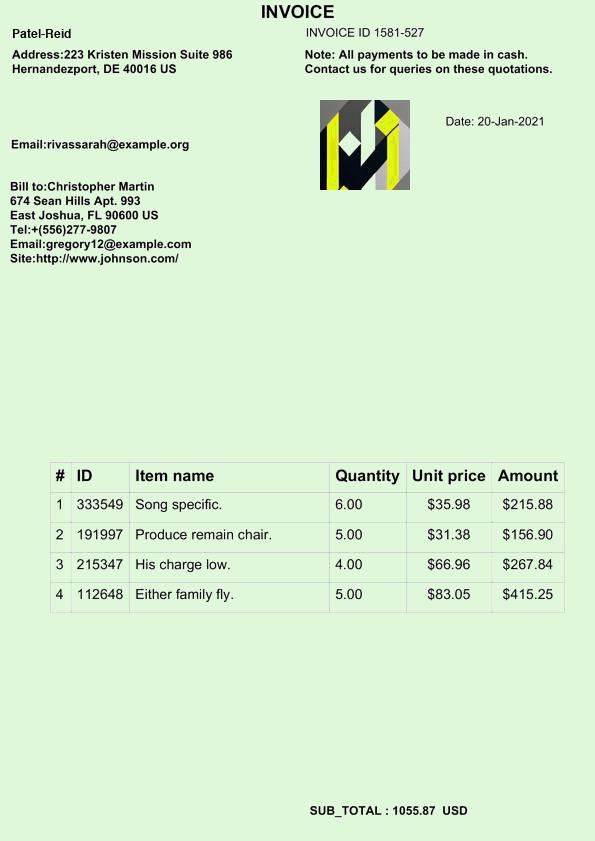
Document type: Invoice